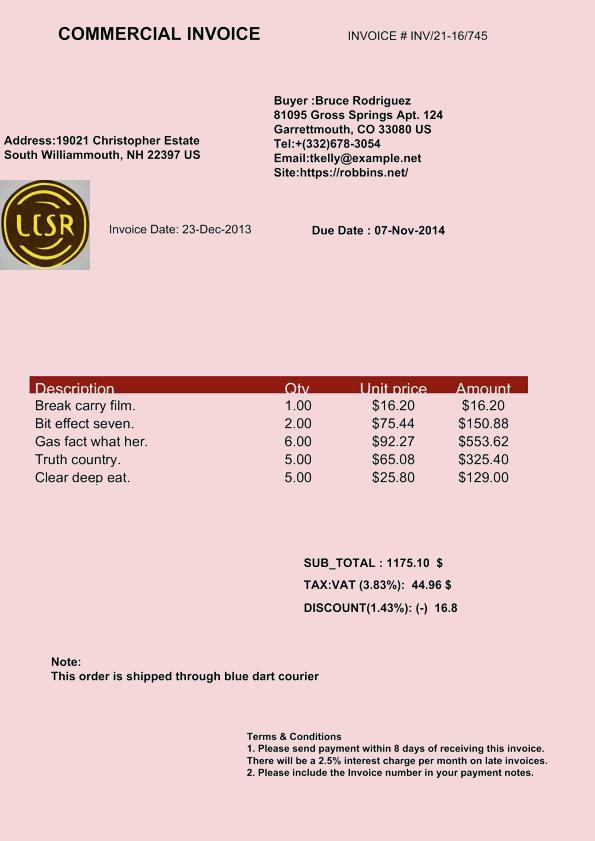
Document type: Invoice